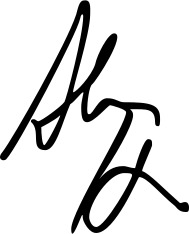
Signature of: alana haim